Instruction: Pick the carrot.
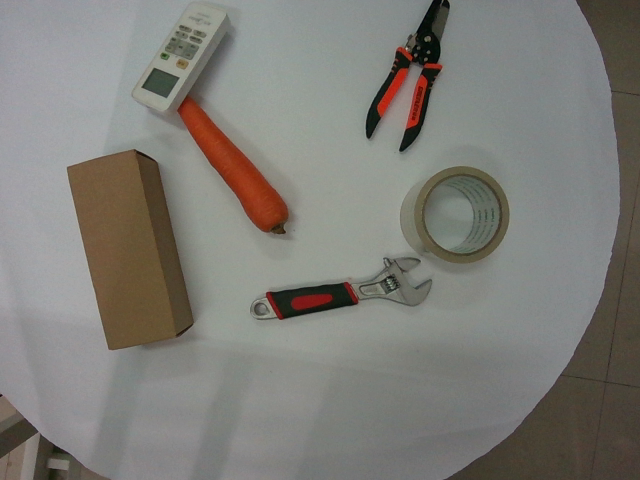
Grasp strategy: vertical